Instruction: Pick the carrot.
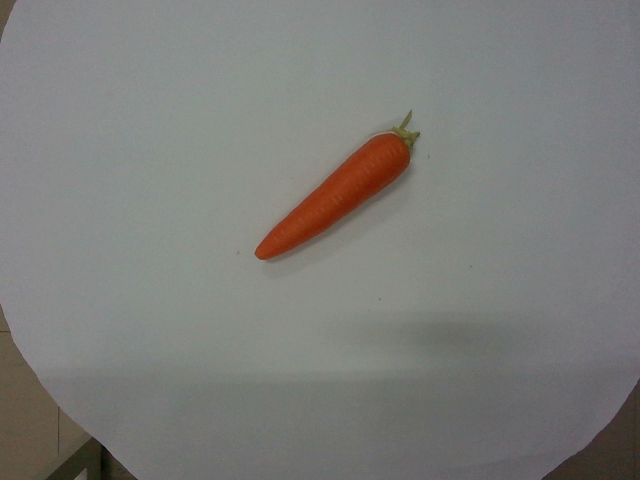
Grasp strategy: vertical